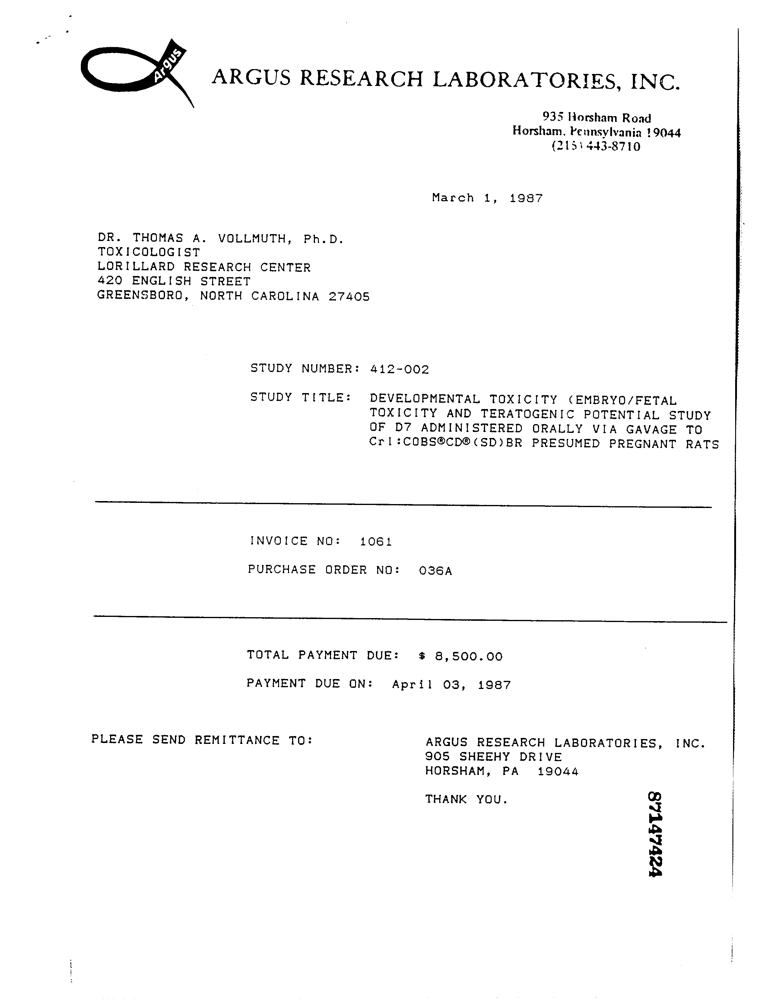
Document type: Invoice